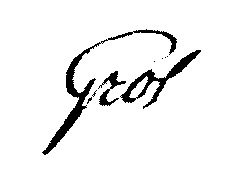
Signature of: joseph marie gros